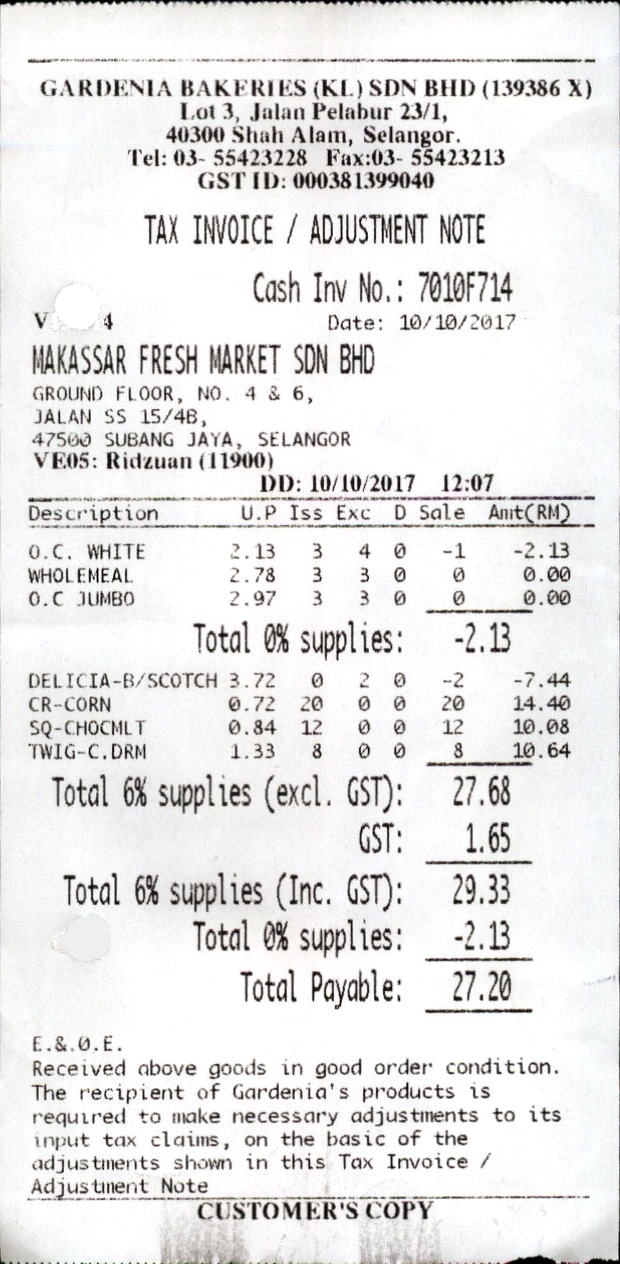
GARDENIA BAKERIES (KL) SDN BHD (139386 X)
LOT 3, JALAN PELABUR 23/1,
40300 SHAH ALAM, SELANGOR.
TEL: 03- 55423228
GST ID: 000381399040
TAX INVOICE / ADJUSTMENT NOTE
CASH INV NO.: 7010F714
V
DATE: 10/10/2017
MAKASSAR FRESH MARKET SDN BHD
GROUND FLOOR, NO. 4 & 6,
JALAN SS 15/4B,
47500 SUBANG JAYA, SELANGOR
VE05: RIDZUAN (11900)
DD: 10/10/2017
DESCRIPTION
U.P
ISS
EXC
D
SALE
AMT(RM)
O.C. WHITE
2.13
3
4
0
-1
-2.13
WHOLEMEAL
2.78
3
3
0
0
0.00
O.C JUMBO
2.97
3
3
0
0
0.00
TOTAL 0% SUPPLIES:
-2.13
DELICIA-B/SCOTCH
3.72
0
2
0
-2
-7.44
CR-CORN
0.72
20
0
0
20
14.40
SQ-CHOCMLT
0.84
12
0
0
12
10.08
TWIG-C.DRM
1.33
8
0
0
8
10.64
TOTAL 6% SUPPLIES (EXCL. GST):
27.68
GST:
1.65
TOTAL 6% SUPPLIES (INC. GST):
29.33
TOTAL 0% SUPPLIES:
-2.13
TOTAL PAYABLE:
27.20
E.&.0.E.
RECEIVED ABOVE GOODS IN GOOD ORDER CONDITION.
THE RECIPIENT OF GARDENIA'S PRODUCTS IS
REQUIRED TO MAKE NECESSARY ADJUSTMENTS TO ITS
INPUT TAX CLAIMS, ON THE BASIC OF THE
ADJUSTMENTS SHOWN IN THIS TAX INVOICE /
ADJUSTMENT NOTE
CUSTOMER'S COPY
FAX:03- 55423213
12:07
4